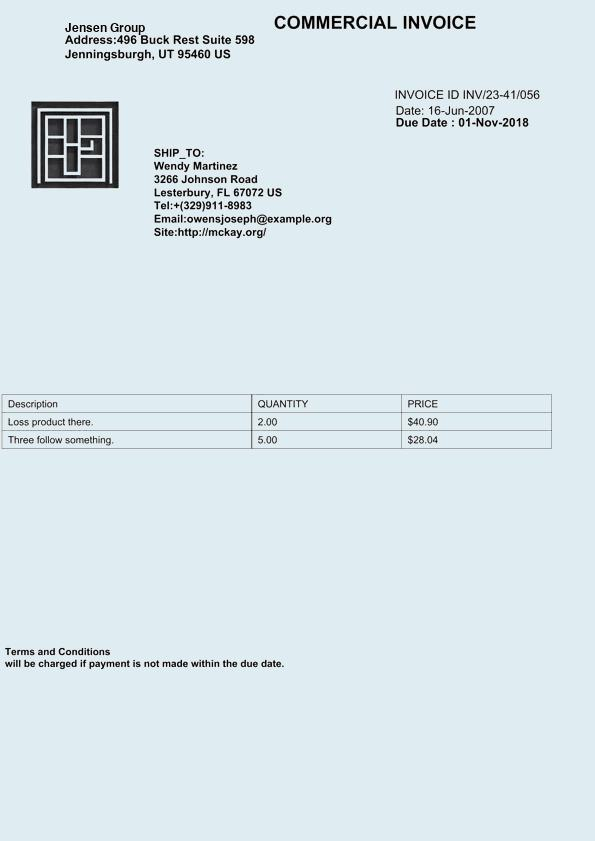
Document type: Invoice